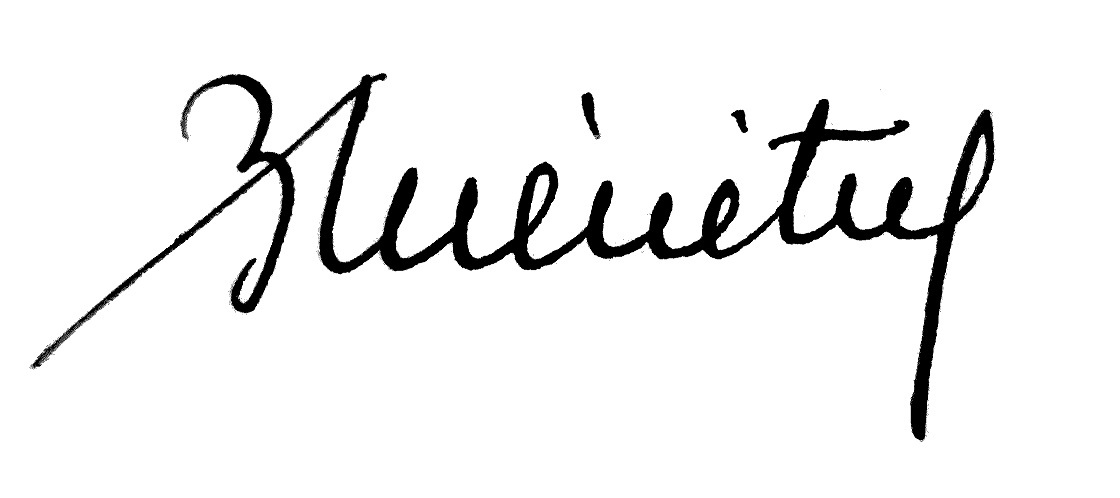
Signature of: bernard ménétrel